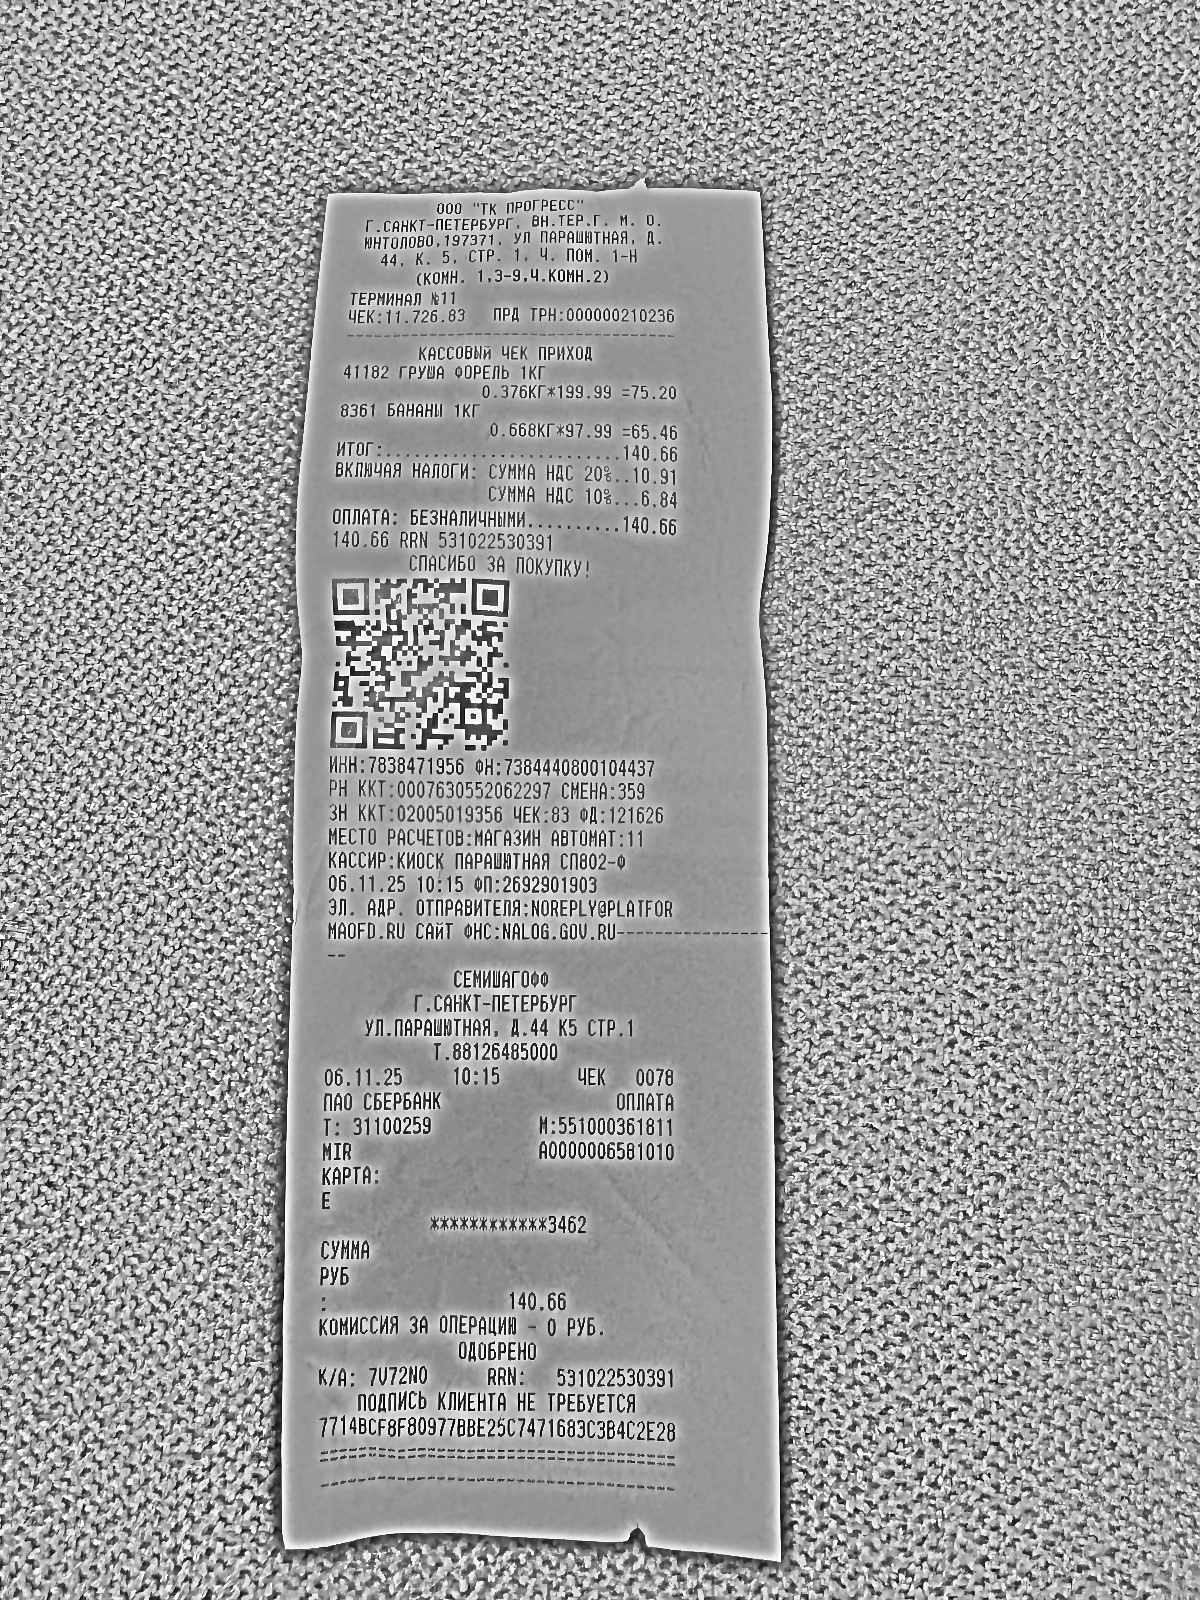
Продавец: ООО "ТК ПРОГРЕСС"
ИНН: 7838471956
Дата: 06.11.25
Товары: 41182 ГРУША ФОРЕЛЬ 1КГ; 8361 БАНАНЫ 1КГ
Количество: 0.376; 0.668
Цена: 199.99; 97.99
Сумма: 75.20; 65.46
Итого: 140.66